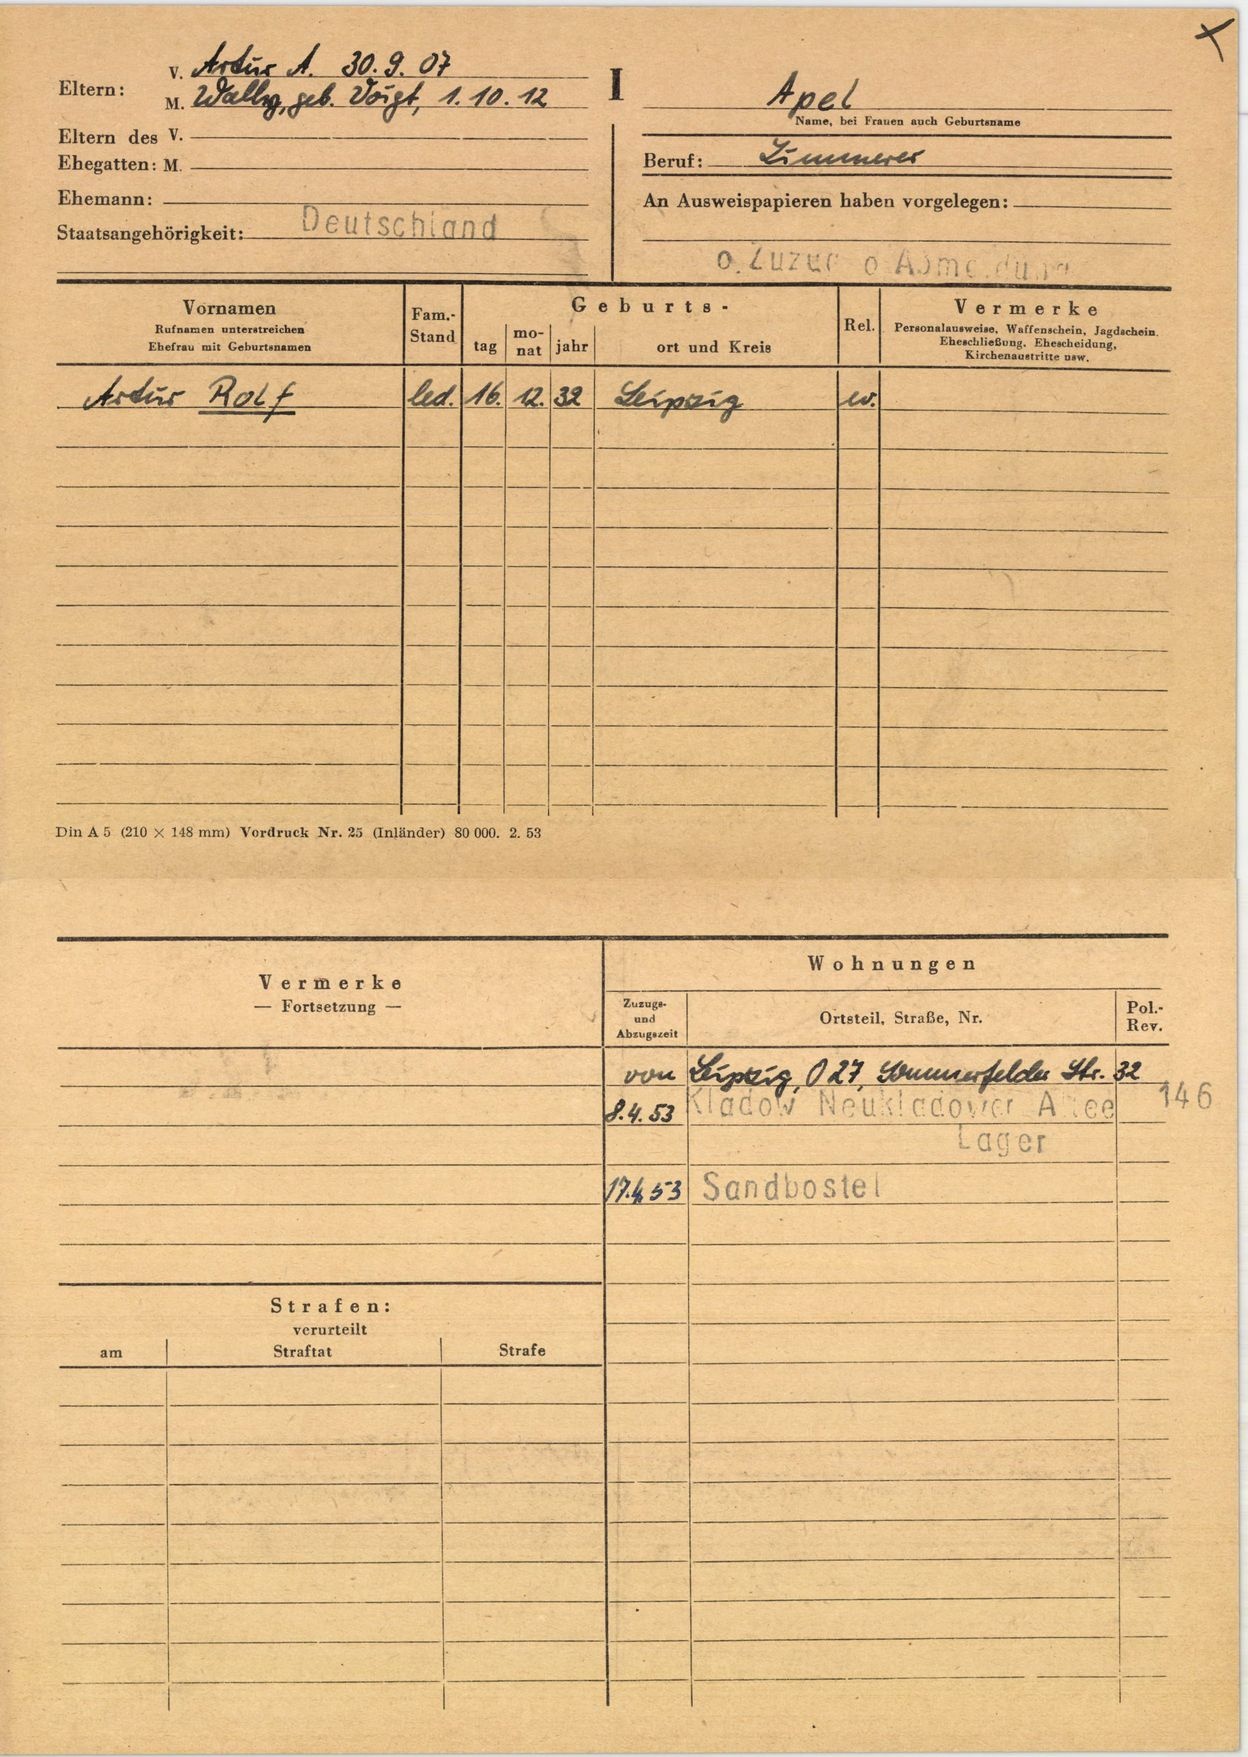
Apel